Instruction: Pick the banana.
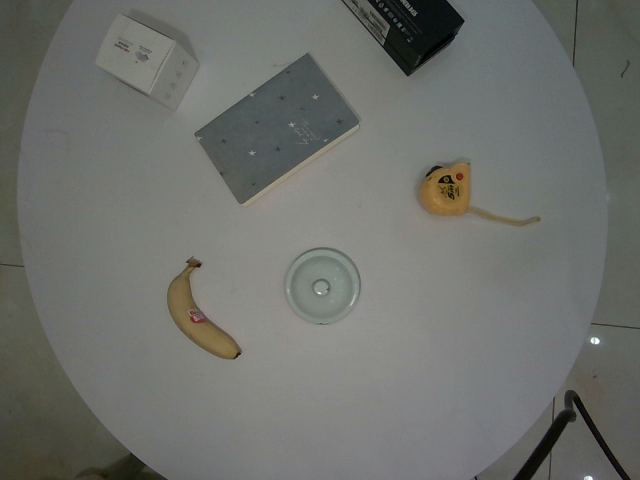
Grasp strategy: vertical